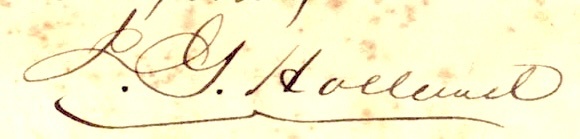
Signature of: josiah gilbert holland